Question: Which state is mentioned in the document?
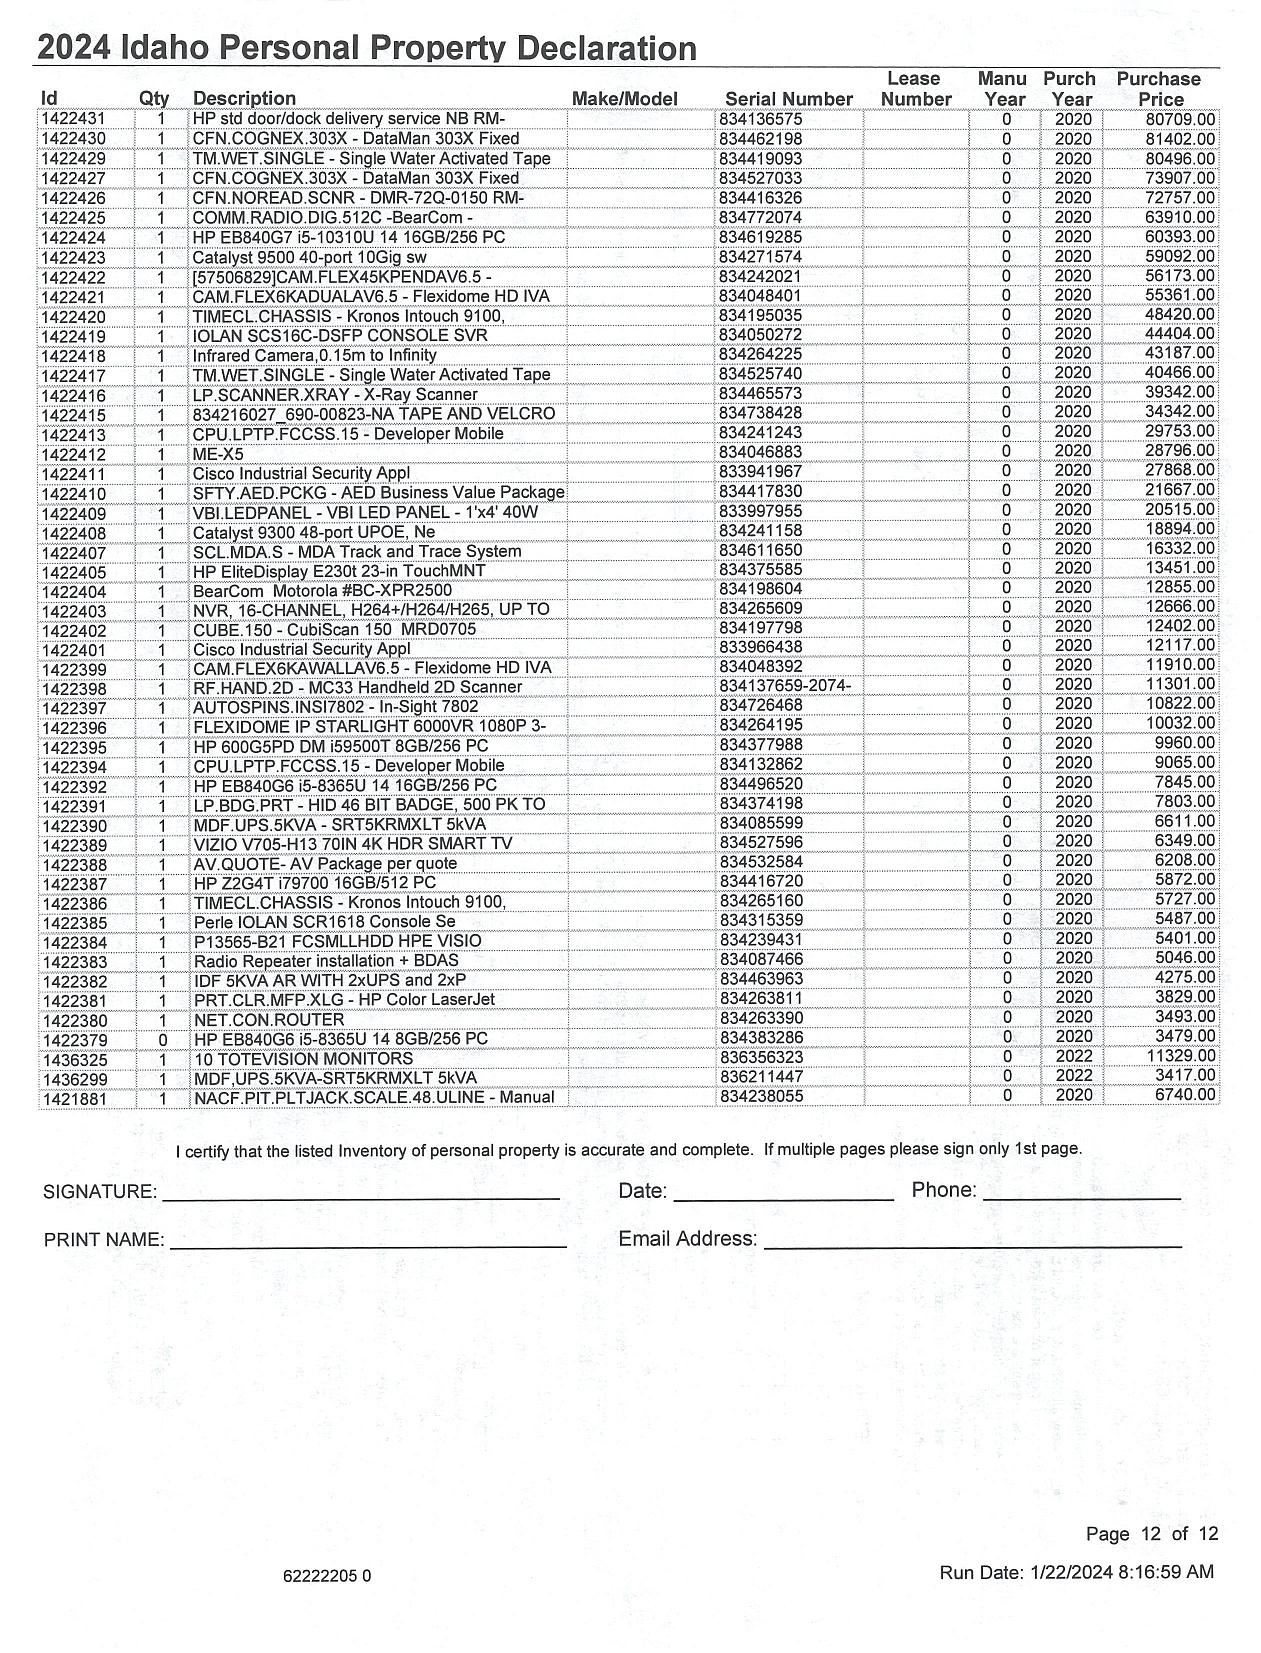
Answer: "Idaho"